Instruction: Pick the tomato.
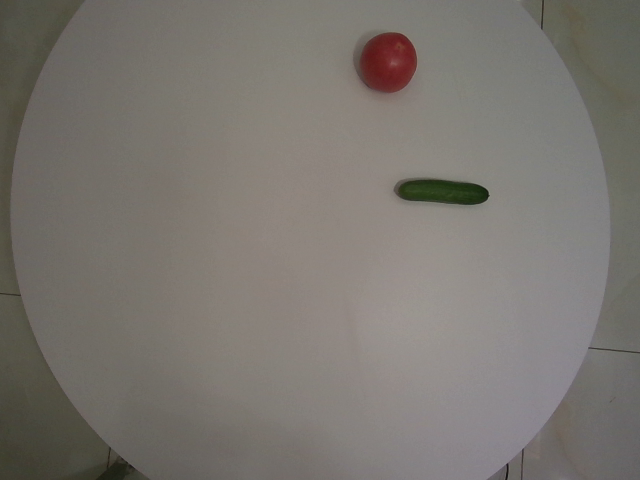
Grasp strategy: vertical